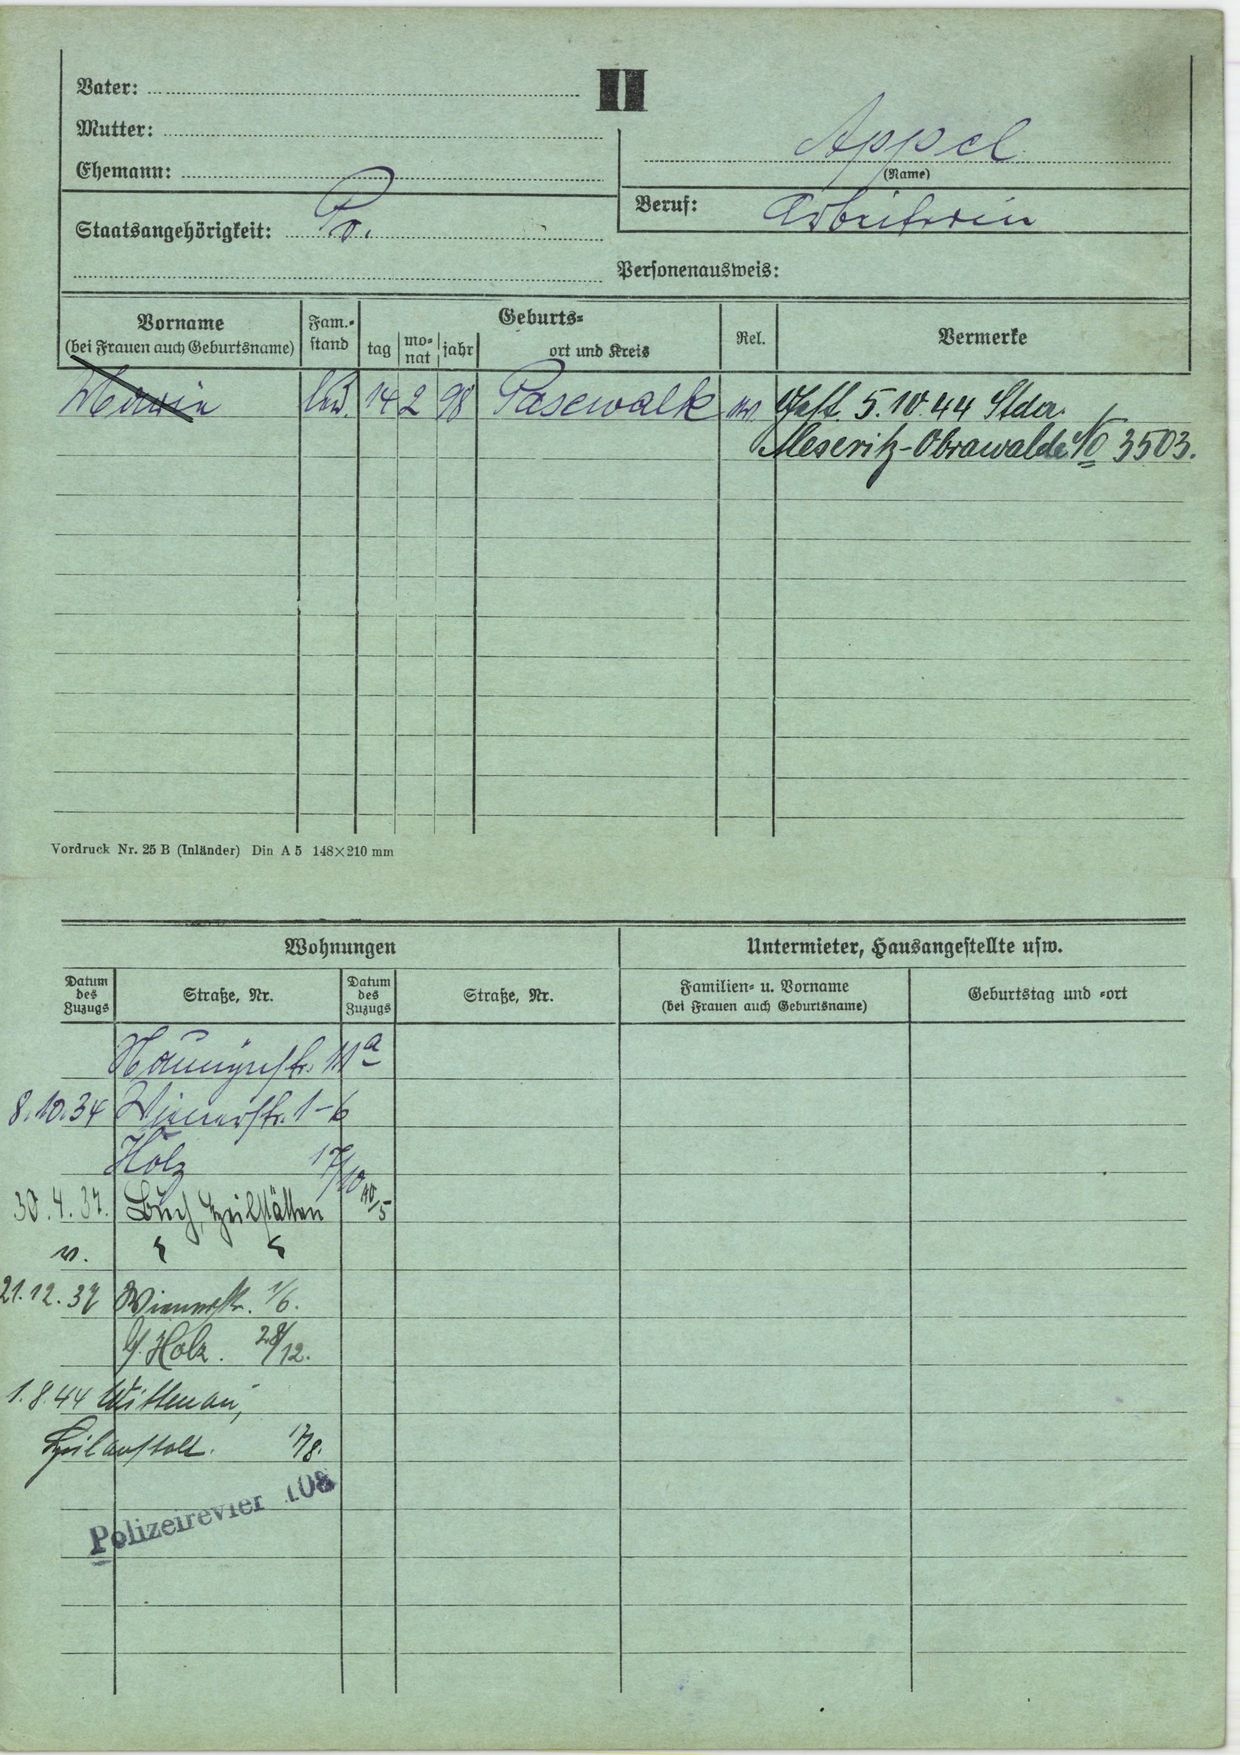
Appel